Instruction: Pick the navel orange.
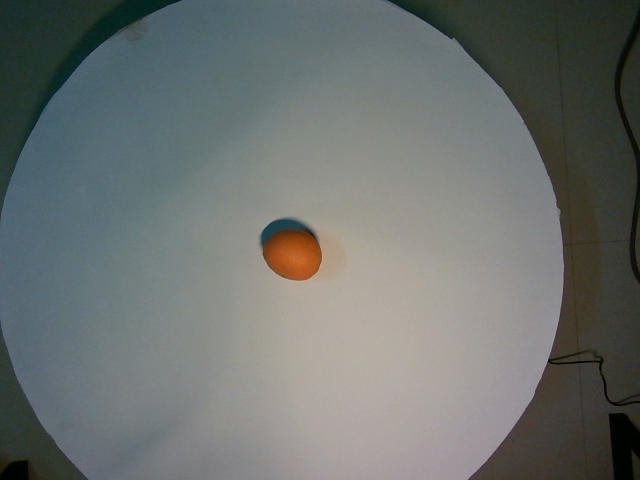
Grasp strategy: vertical